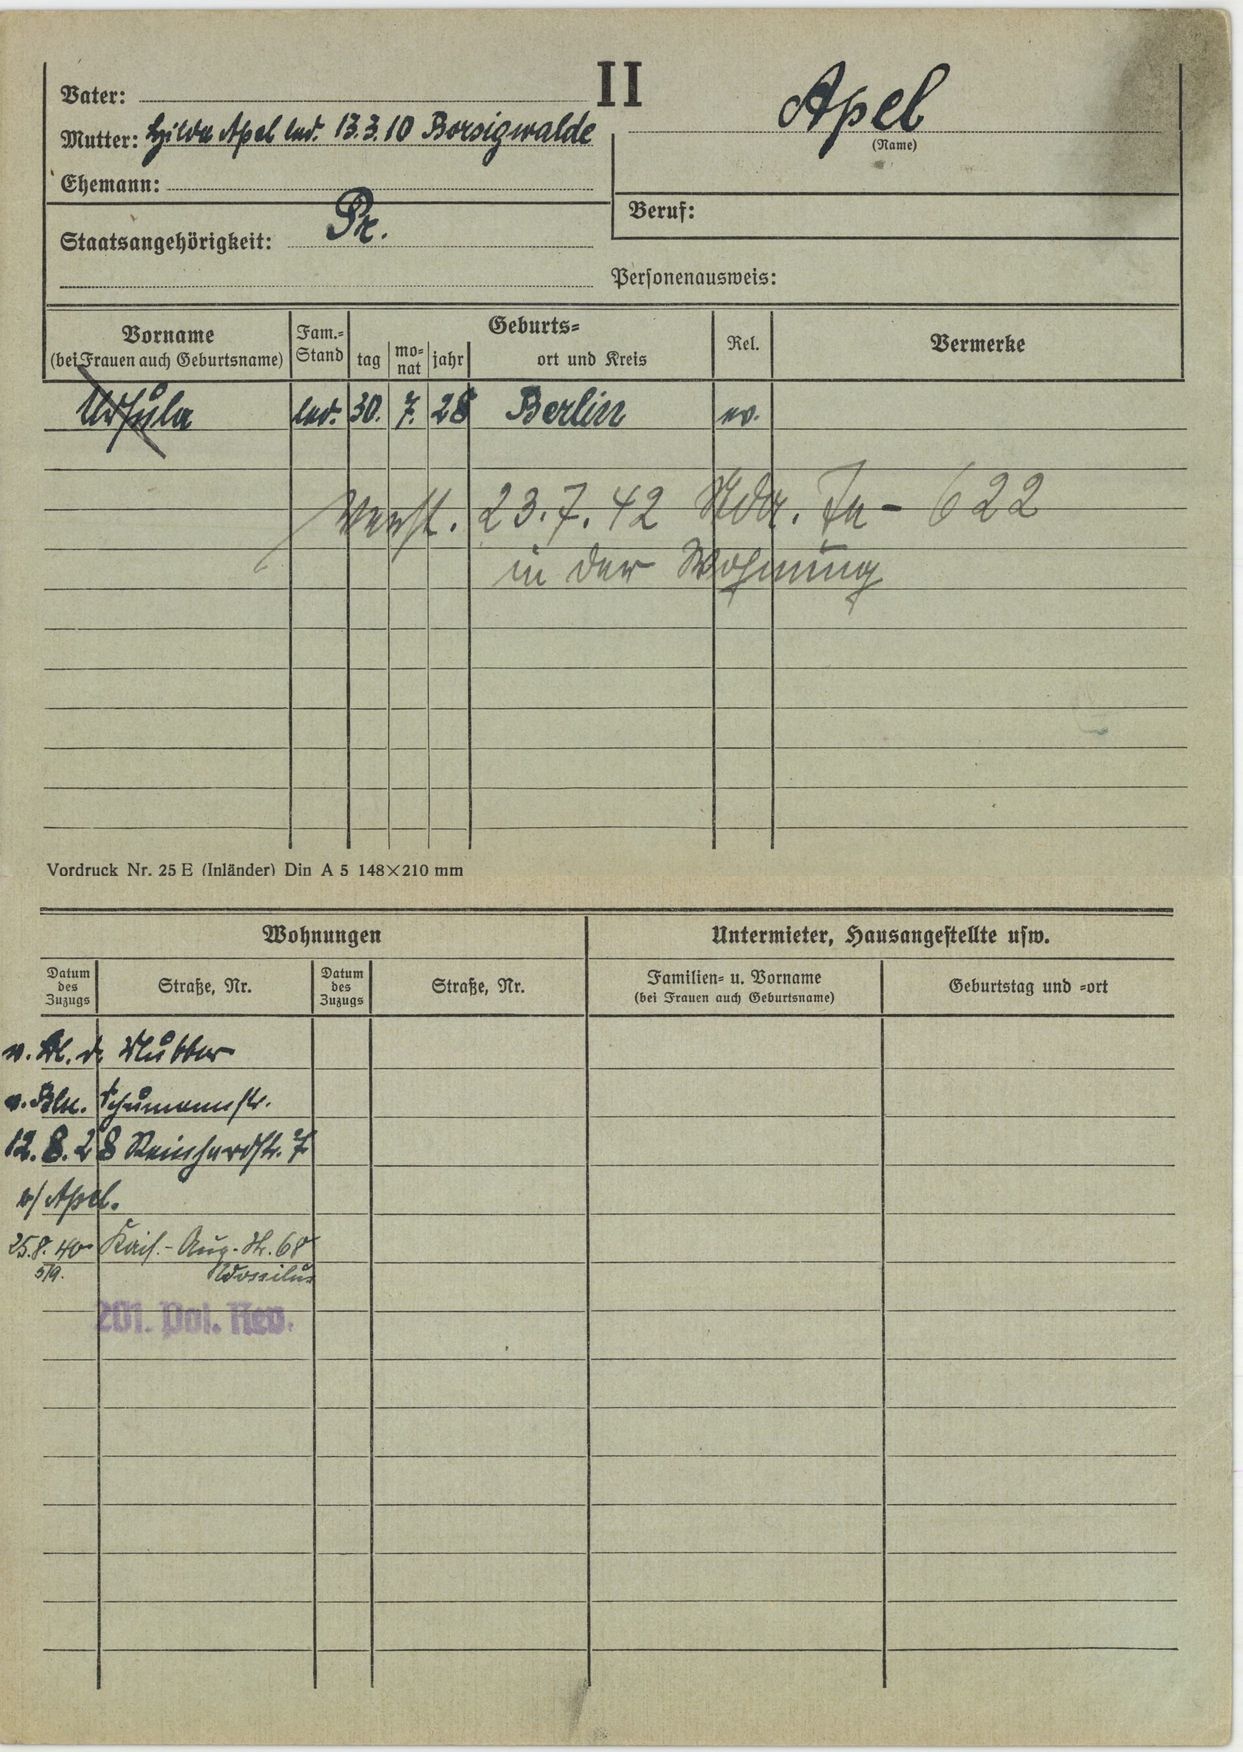
Apel